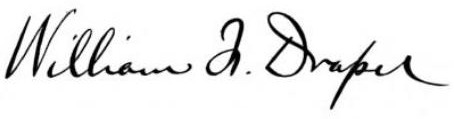
Signature of: william f draper